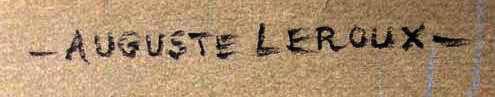
Signature of: q2871289